Question: Which state is mentioned in the document?
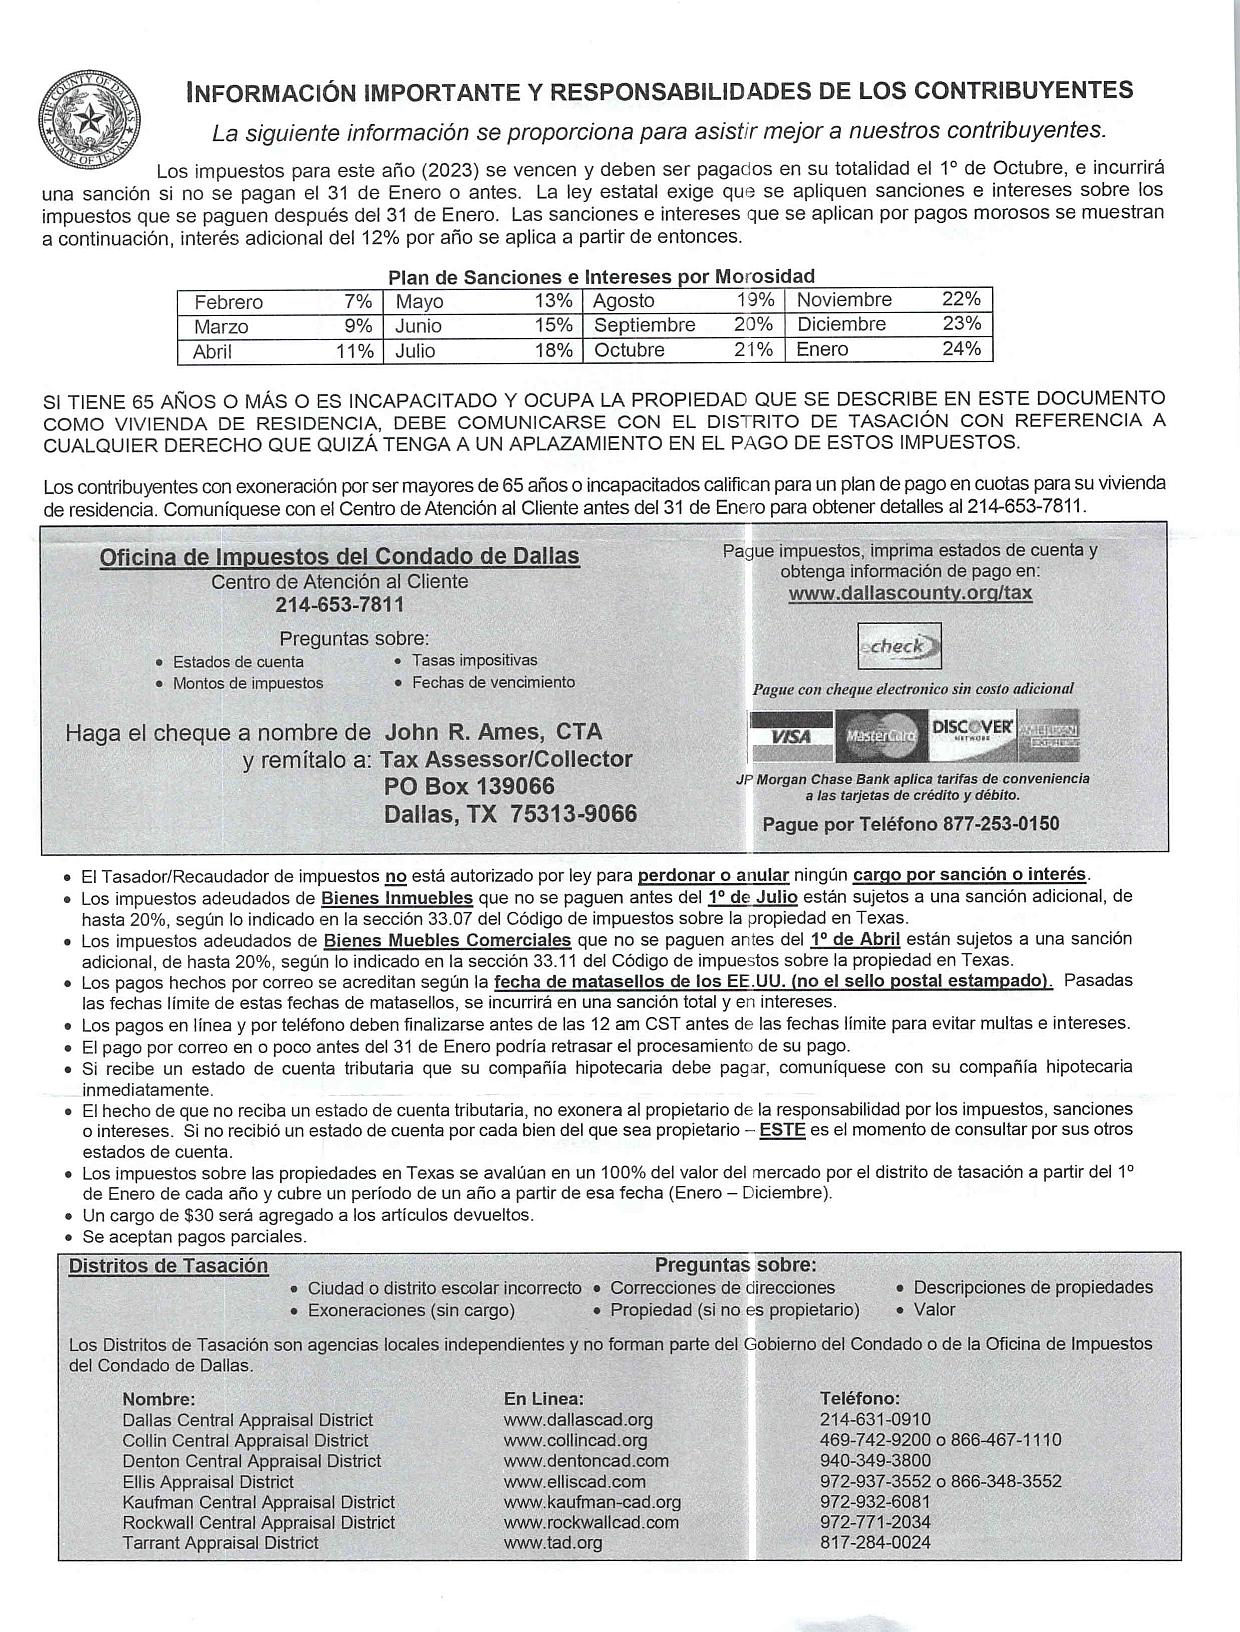
Answer: "TX"